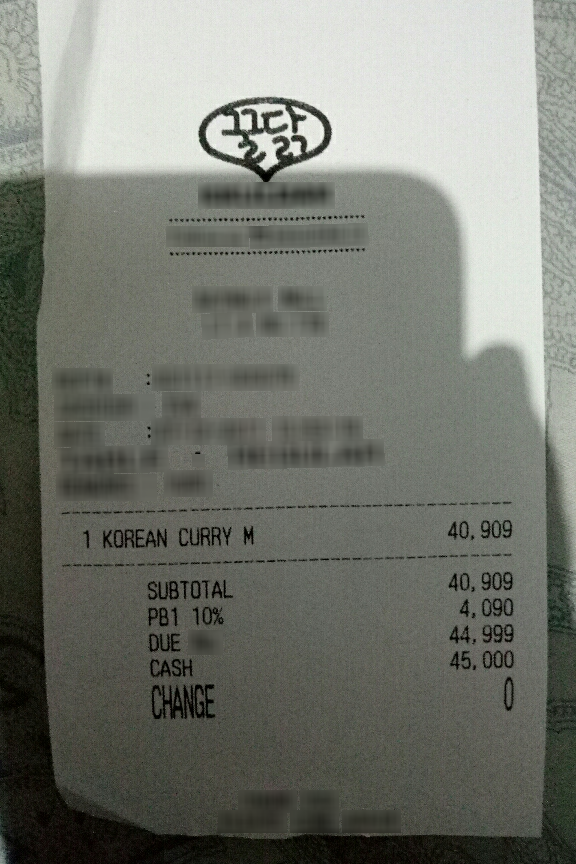
Number of items: 3
Subtotal: 40,909
Tax: 4,090
Total: 44,999
OCR text regions:
text: DUE
text: 44,999
text: CASH
text: 45,000
text: CHANGE
text: 0
text: SUBTOTAL
text: 40,909
text: PB1
text: 10%
text: 4,090
text: 1
text: KOREAN
text: CURRY
text: M
text: 40,909